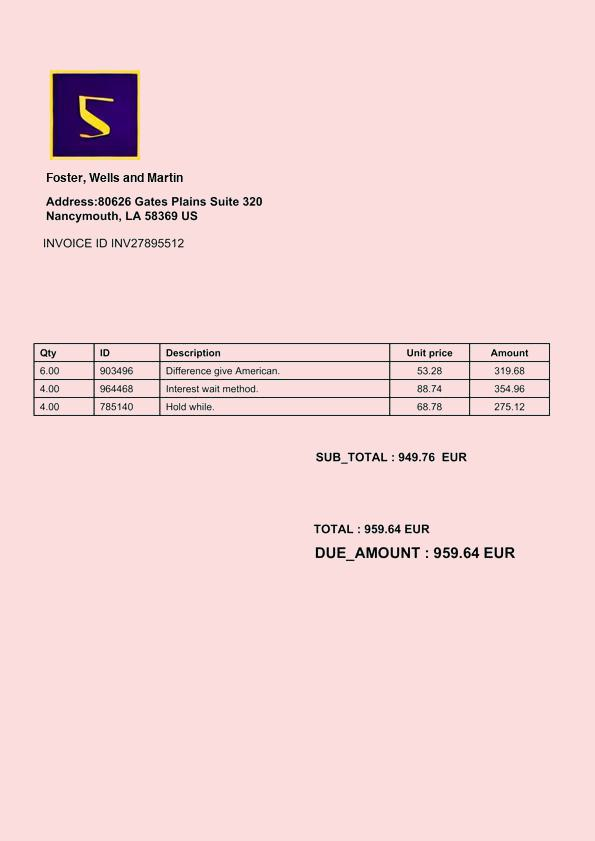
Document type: Invoice